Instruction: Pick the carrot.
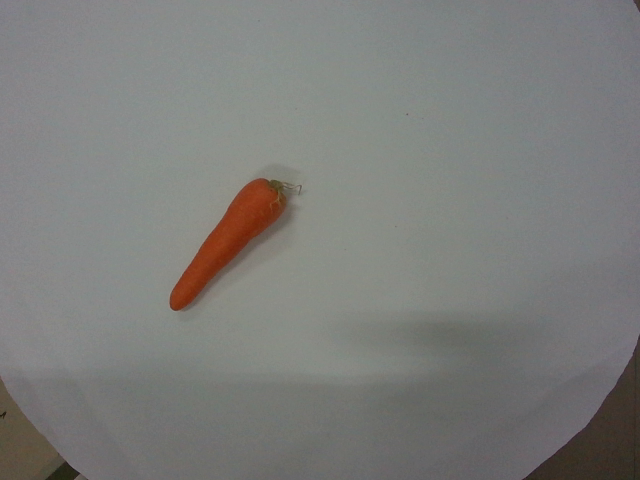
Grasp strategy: vertical